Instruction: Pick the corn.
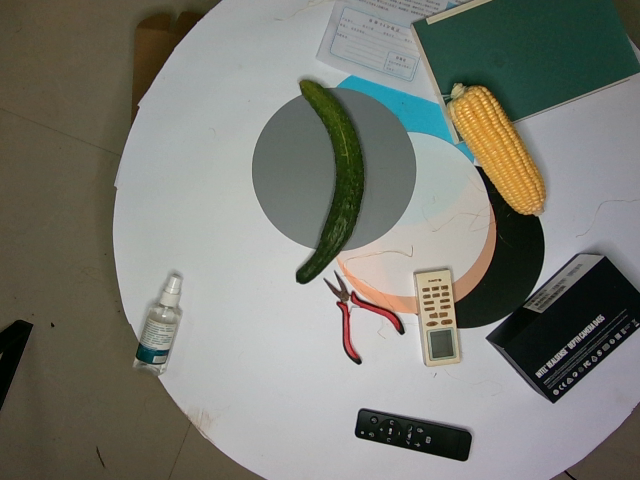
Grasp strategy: vertical